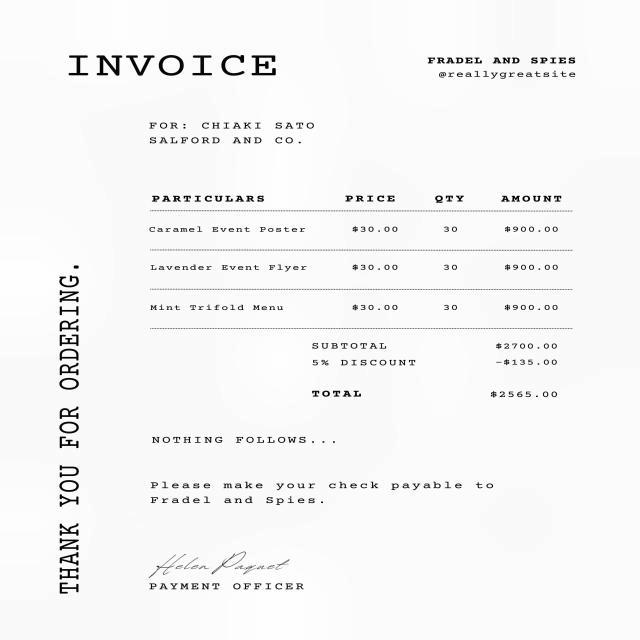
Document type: Invoice